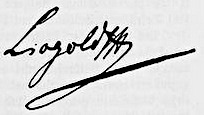
Signature of: leopold ii holy roman emperor